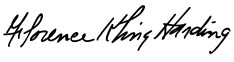
Signature of: florence harding